Question: What type of tax is indicated in the document, personal property or real estate?
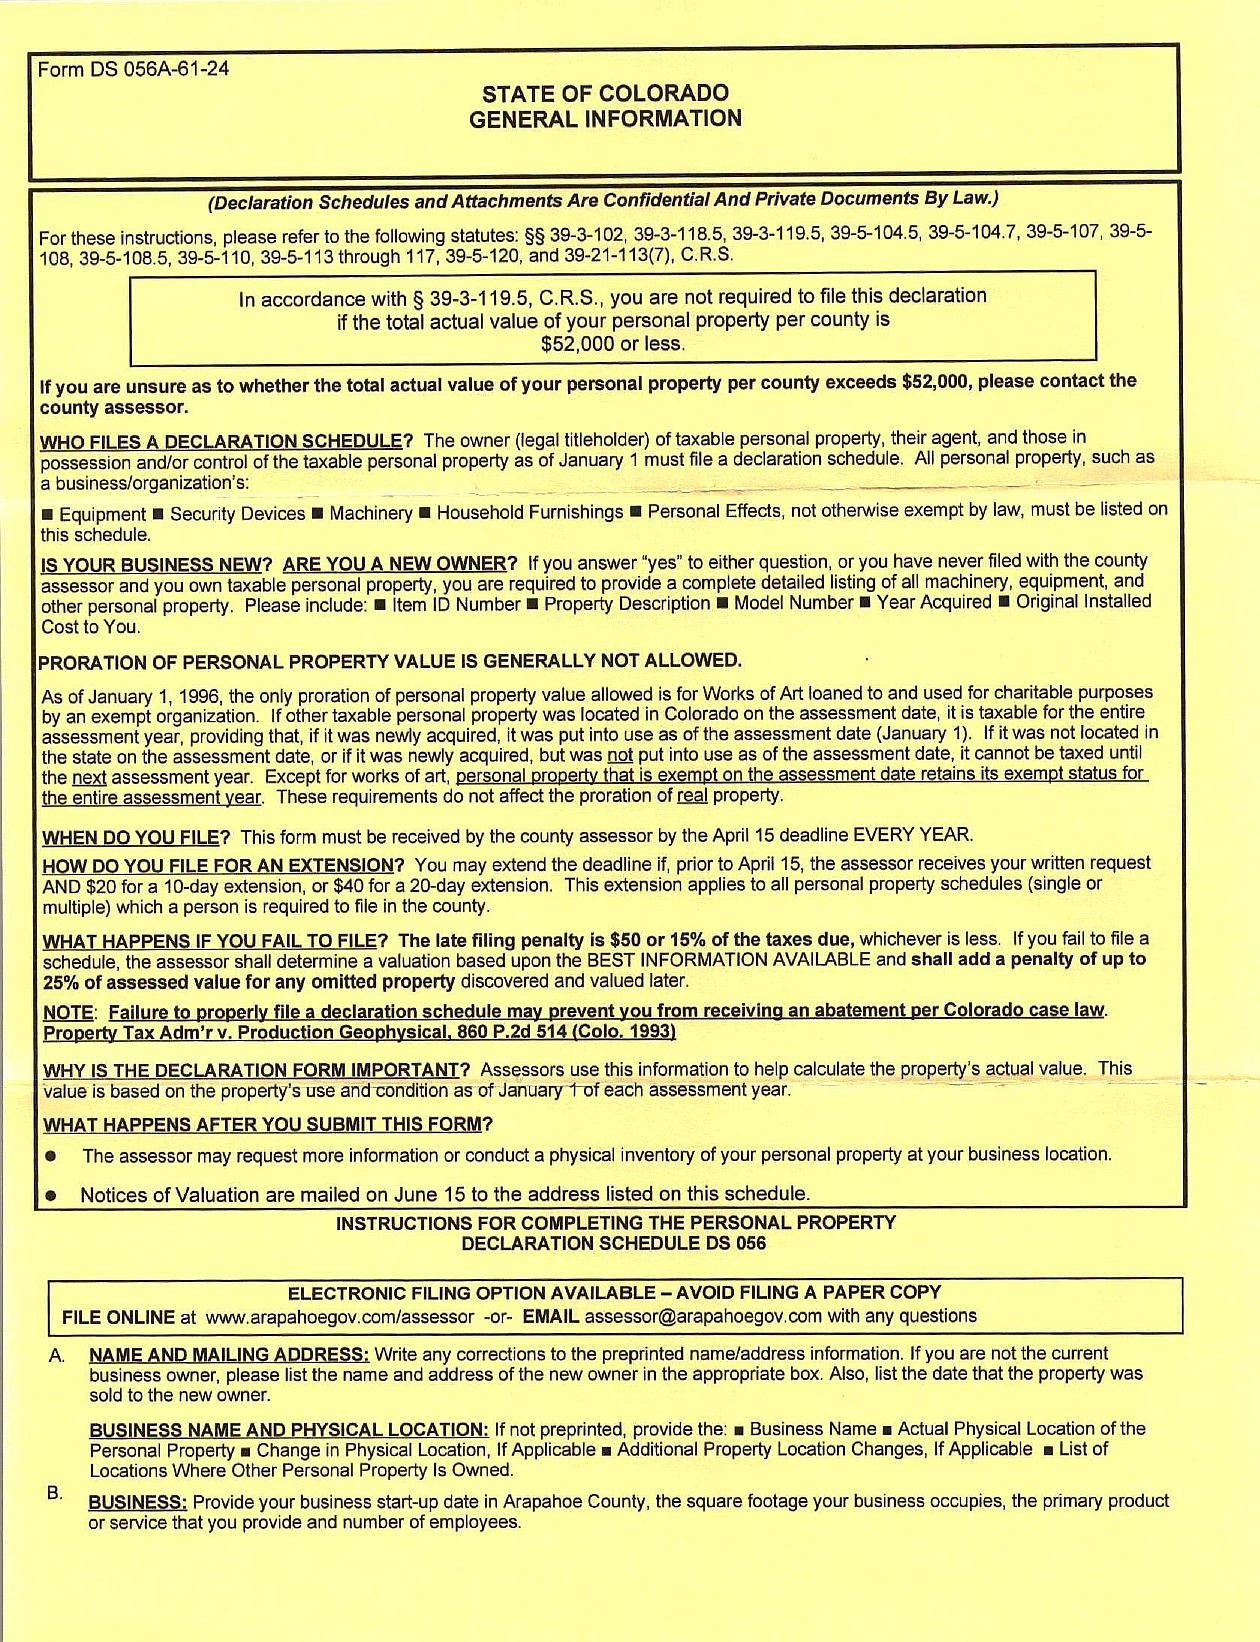
Answer: "Personal Property Tax"